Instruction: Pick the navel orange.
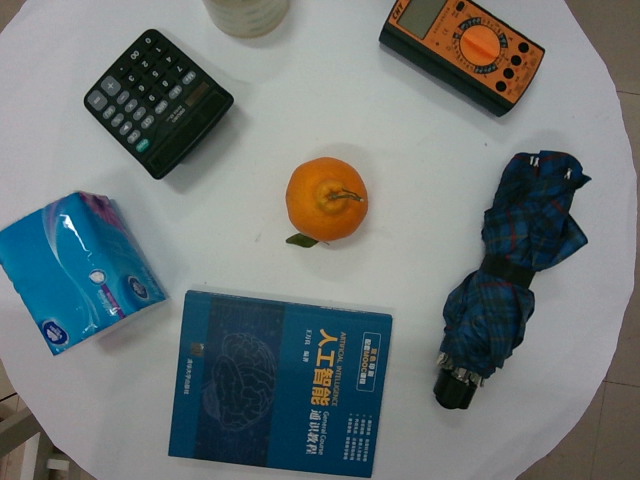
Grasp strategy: vertical